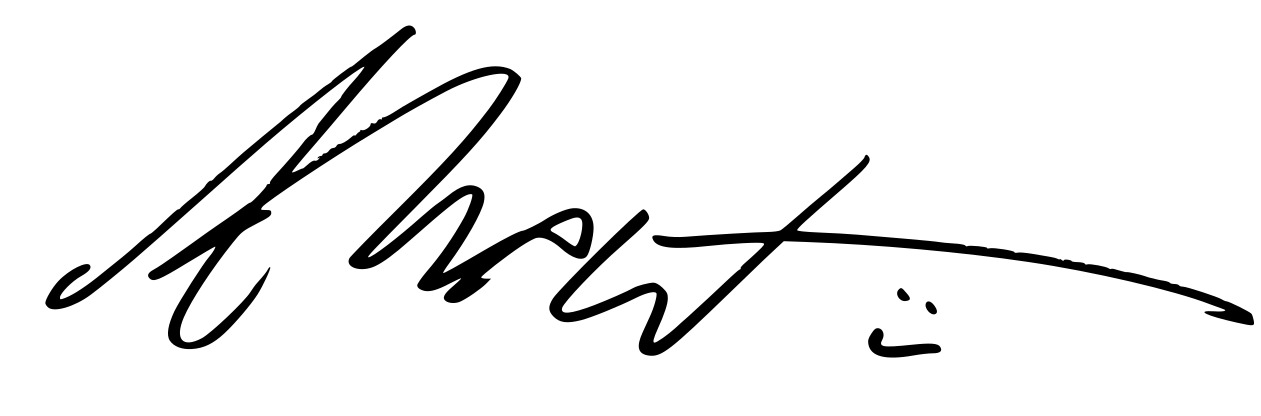
Signature of: alex warren